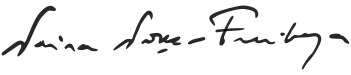
Signature of: vaira vīķe freiberga